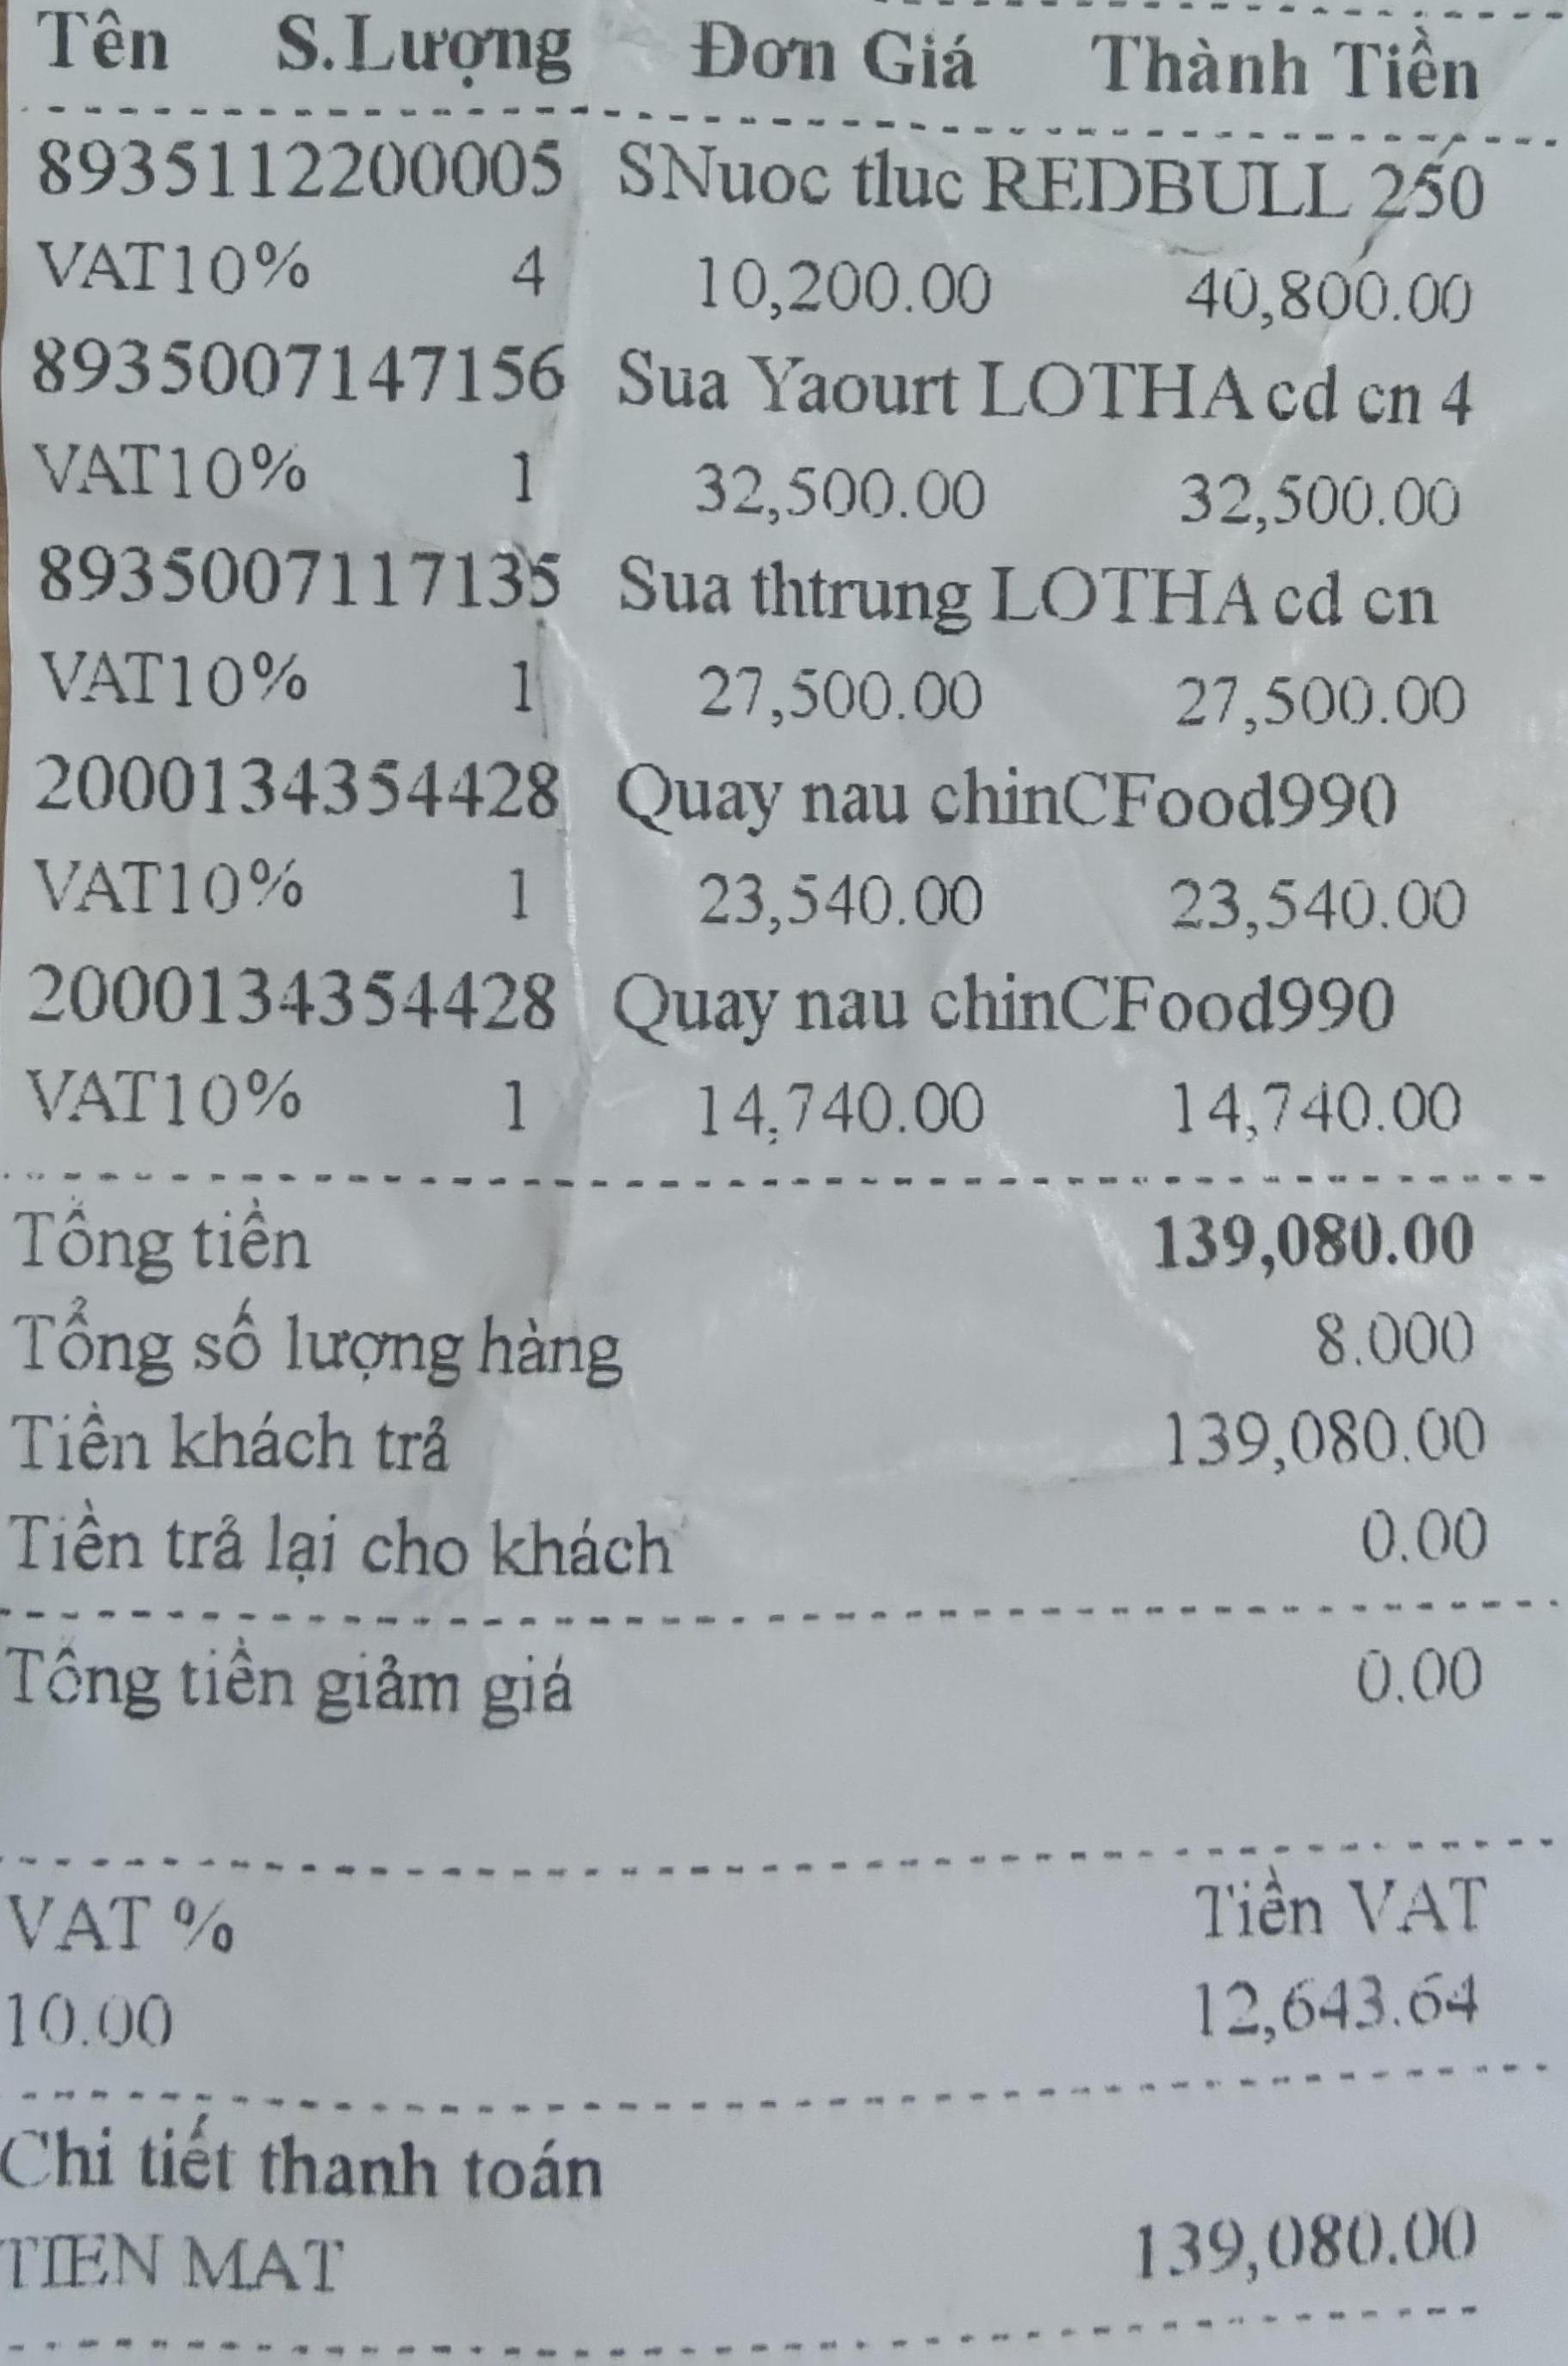
<table>
<tr>
<th>Tên</th>
<th>S.Lượng</th>
<th>Đơn Giá</th>
<th>Thành Tiền</th>
</tr>
<tr>
<td>8935112200005 SNuoc tluc REDBULL 250 VAT10%</td>
<td>4</td>
<td>10,200.00</td>
<td>40,800.00</td>
</tr>
<tr>
<td>8935007147156 Sua Yaourt LOTHA cd cn 4 VAT10%</td>
<td>1</td>
<td>32,500.00</td>
<td>32,500.00</td>
</tr>
<tr>
<td>8935007117135 Sua thtrung LOTHA cd cn VAT10%</td>
<td>1</td>
<td>27,500.00</td>
<td>27,500.00</td>
</tr>
<tr>
<td>2000134354428 Quay nau chinCFood990 VAT10%</td>
<td>1</td>
<td>23,540.00</td>
<td>23,540.00</td>
</tr>
<tr>
<td>2000134354428 Quay nau chinCFood990 VAT10%</td>
<td>1</td>
<td>14,740.00</td>
<td>14,740.00</td>
</tr>
</table>

Tổng tiền 139,080.00
Tổng số lượng hàng 8.000
Tiền khách trả 139,080.00
Tiền trả lại cho khách 0.00
Tổng tiền giảm giá 0.00

VAT % Tiền VAT
10.00 12,643.64

Chi tiết thanh toán
TIEN MAT 139,080.00